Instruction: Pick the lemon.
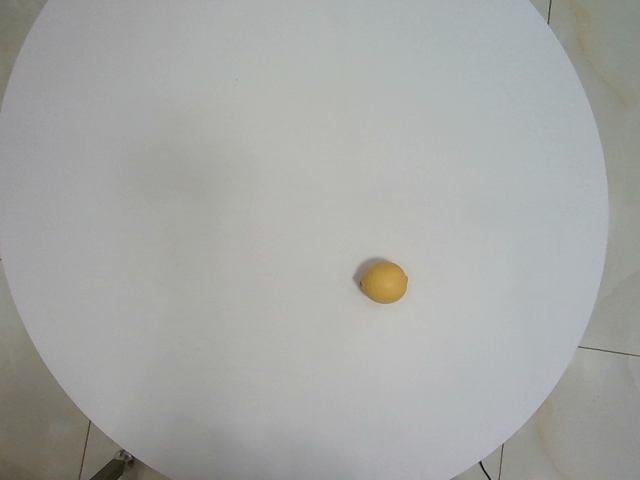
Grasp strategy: vertical